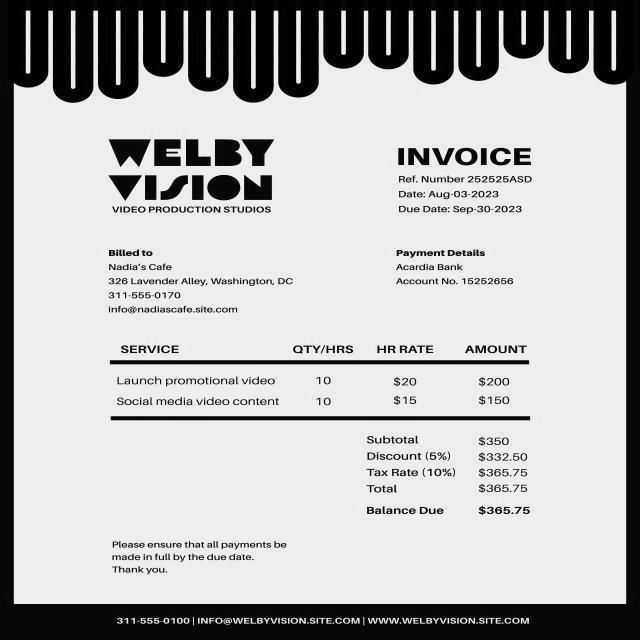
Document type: Invoice